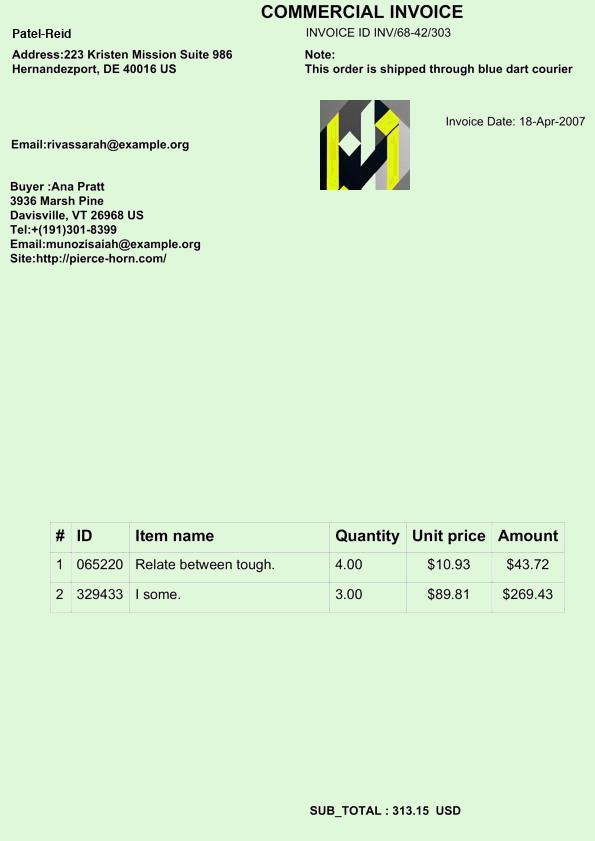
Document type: Invoice